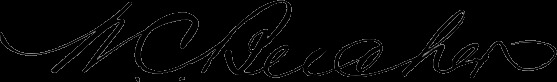
Signature of: william constantine beecher